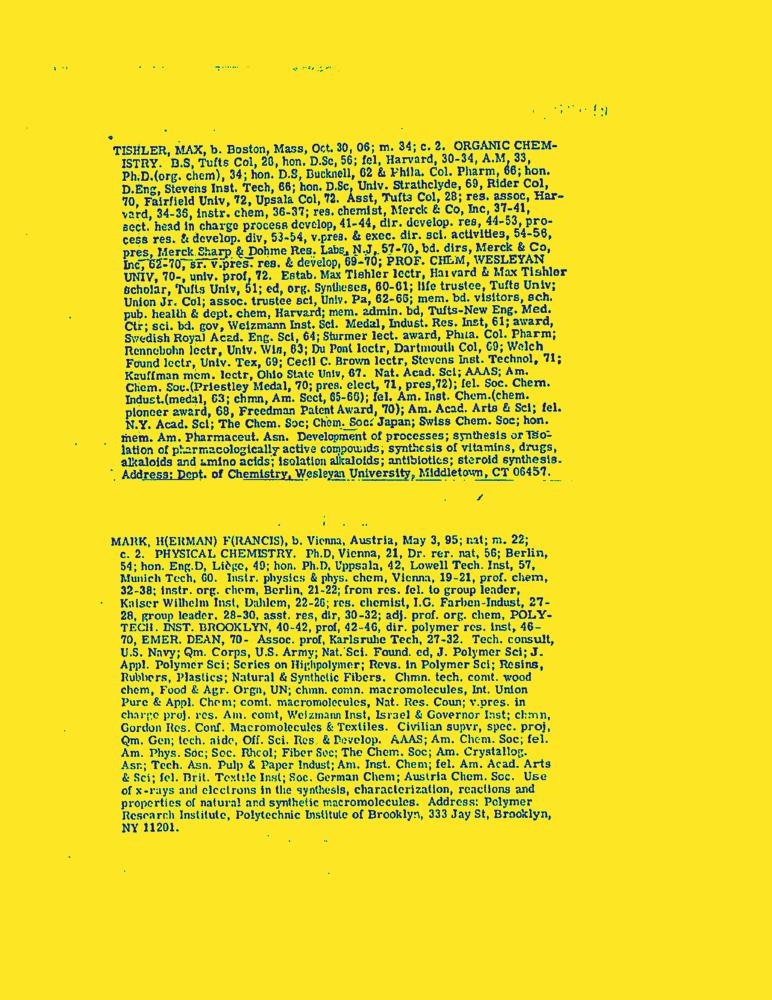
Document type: Resume-Doc